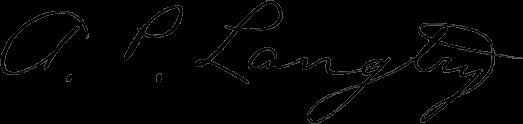
Signature of: albert perkins langtry